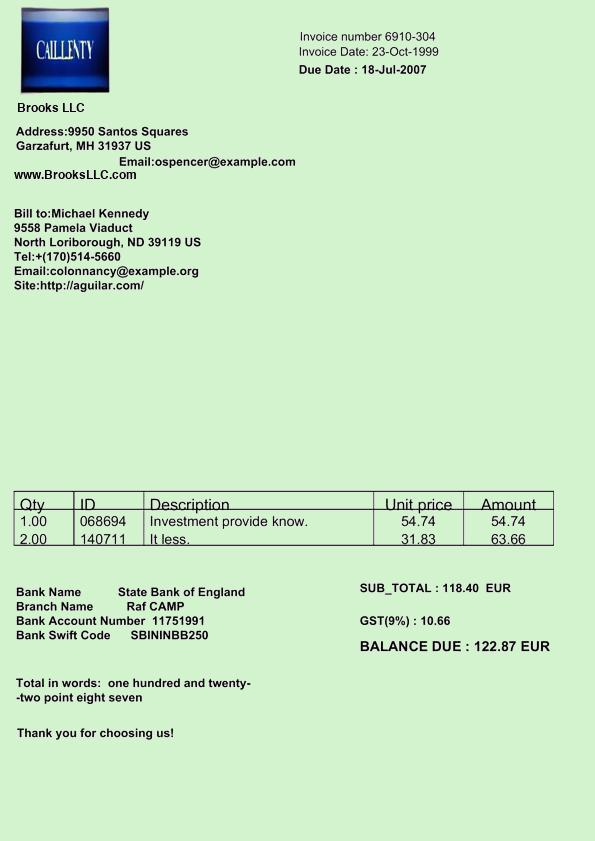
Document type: Invoice